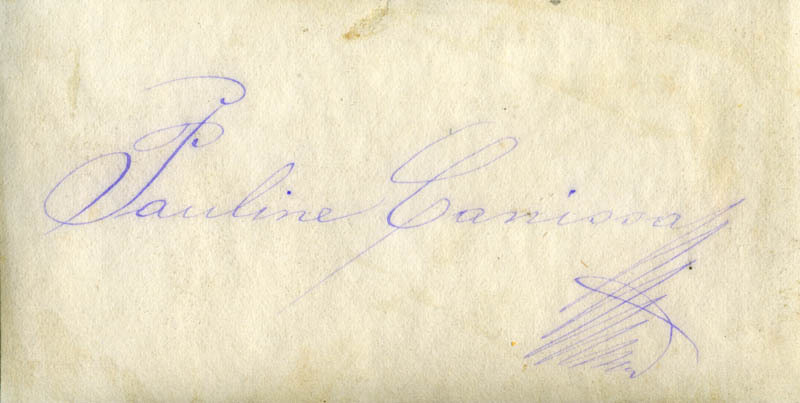
Signature of: pauline canissa